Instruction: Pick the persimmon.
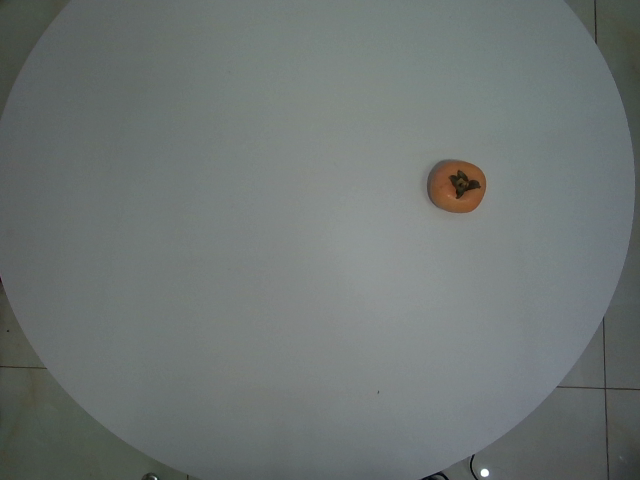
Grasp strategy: vertical